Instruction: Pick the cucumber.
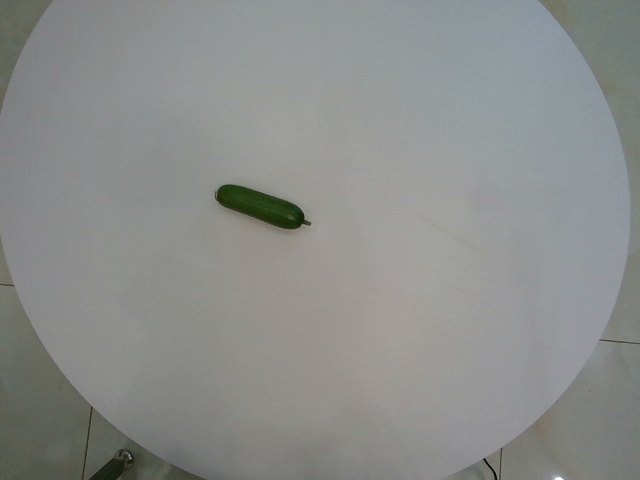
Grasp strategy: vertical